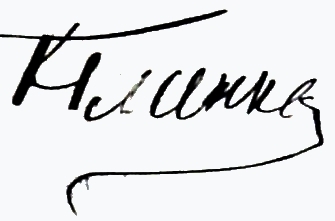
Signature of: konstantin glinka